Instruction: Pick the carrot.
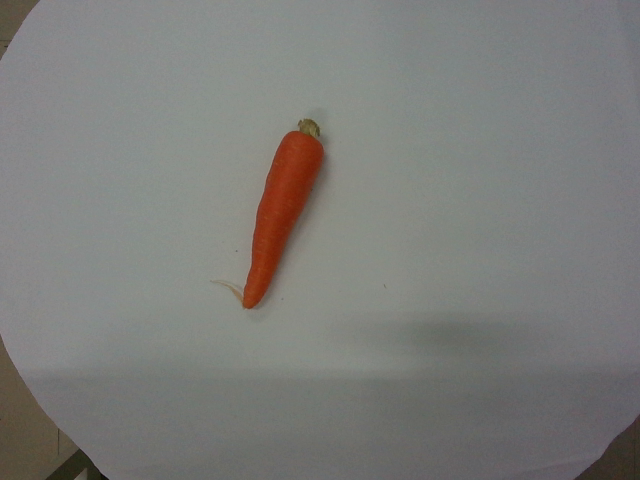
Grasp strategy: vertical